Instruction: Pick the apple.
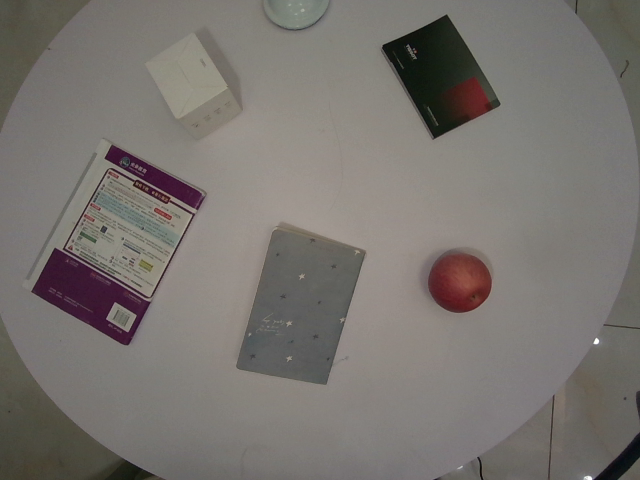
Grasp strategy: vertical